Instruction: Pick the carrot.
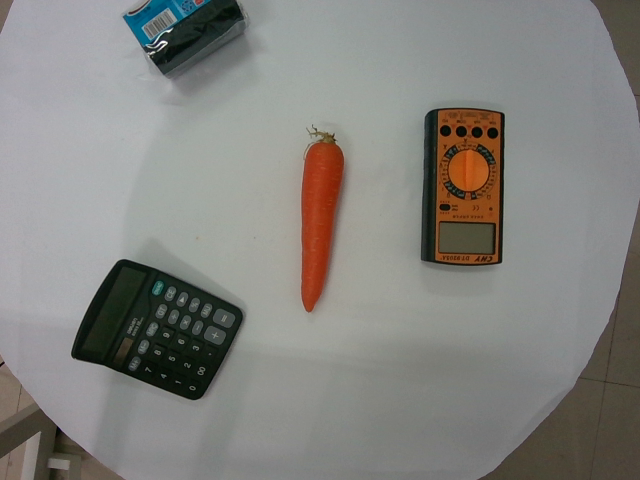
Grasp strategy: vertical